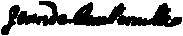
Signature of: jean de lamberville